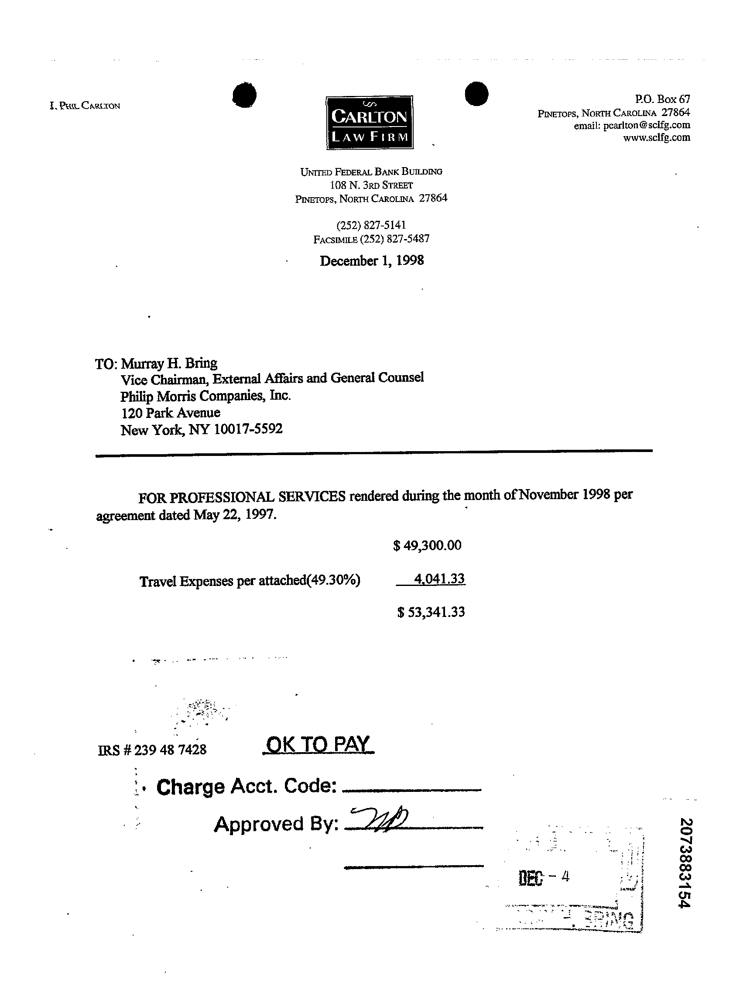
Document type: Invoice